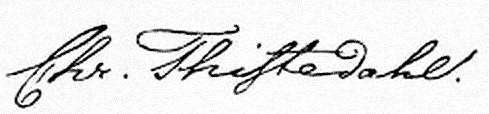
Signature of: ole kristian thistedahl